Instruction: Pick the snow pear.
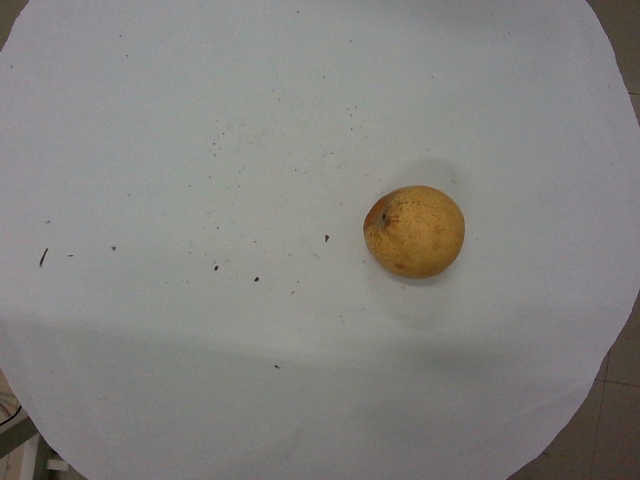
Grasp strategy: vertical